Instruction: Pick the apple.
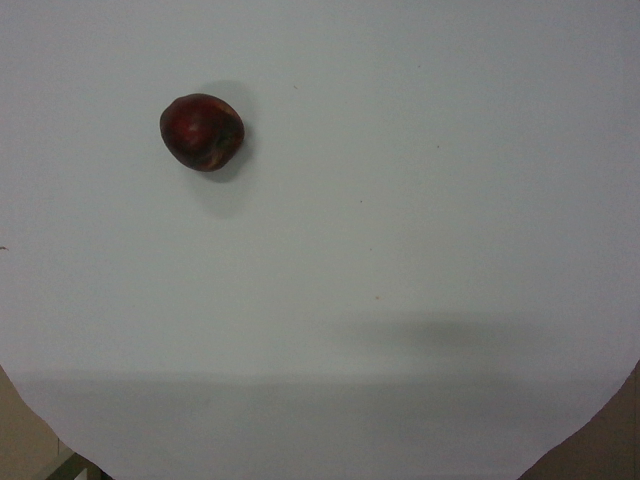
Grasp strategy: vertical